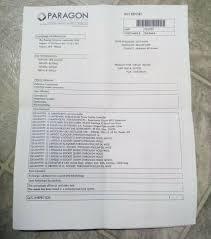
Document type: Invoice